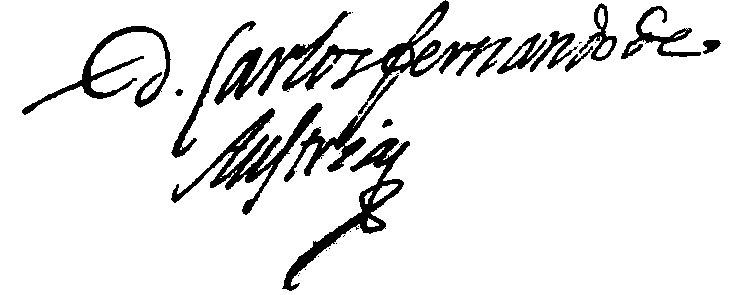
Signature of: carlos fernando de austria y manrique